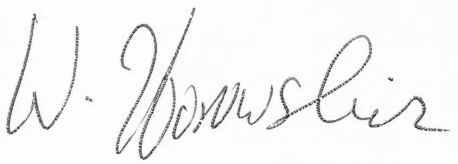
Signature of: wiktor zborowski